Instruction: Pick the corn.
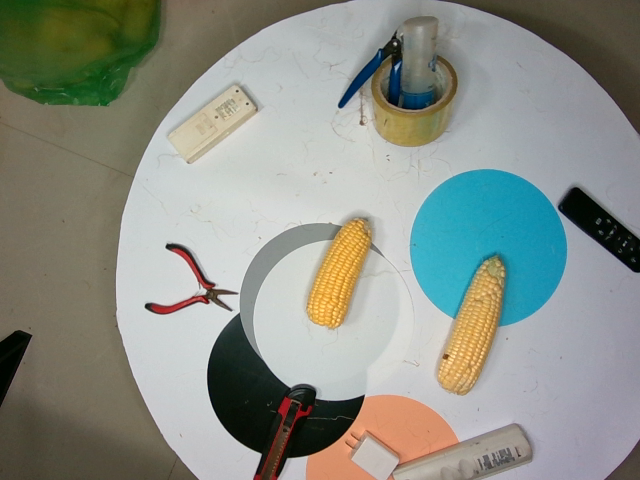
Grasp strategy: vertical